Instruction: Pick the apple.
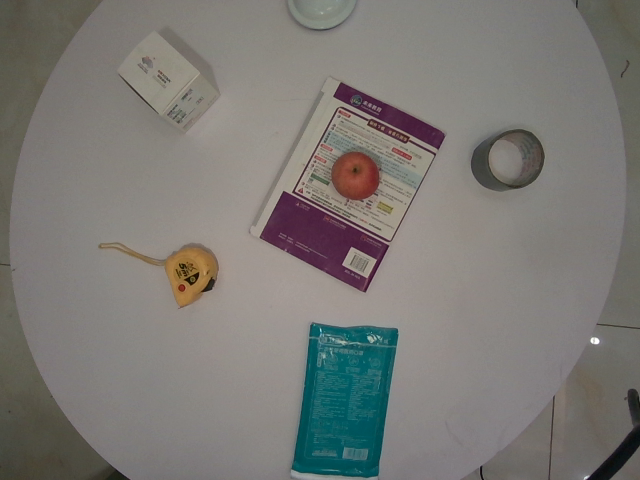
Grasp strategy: vertical